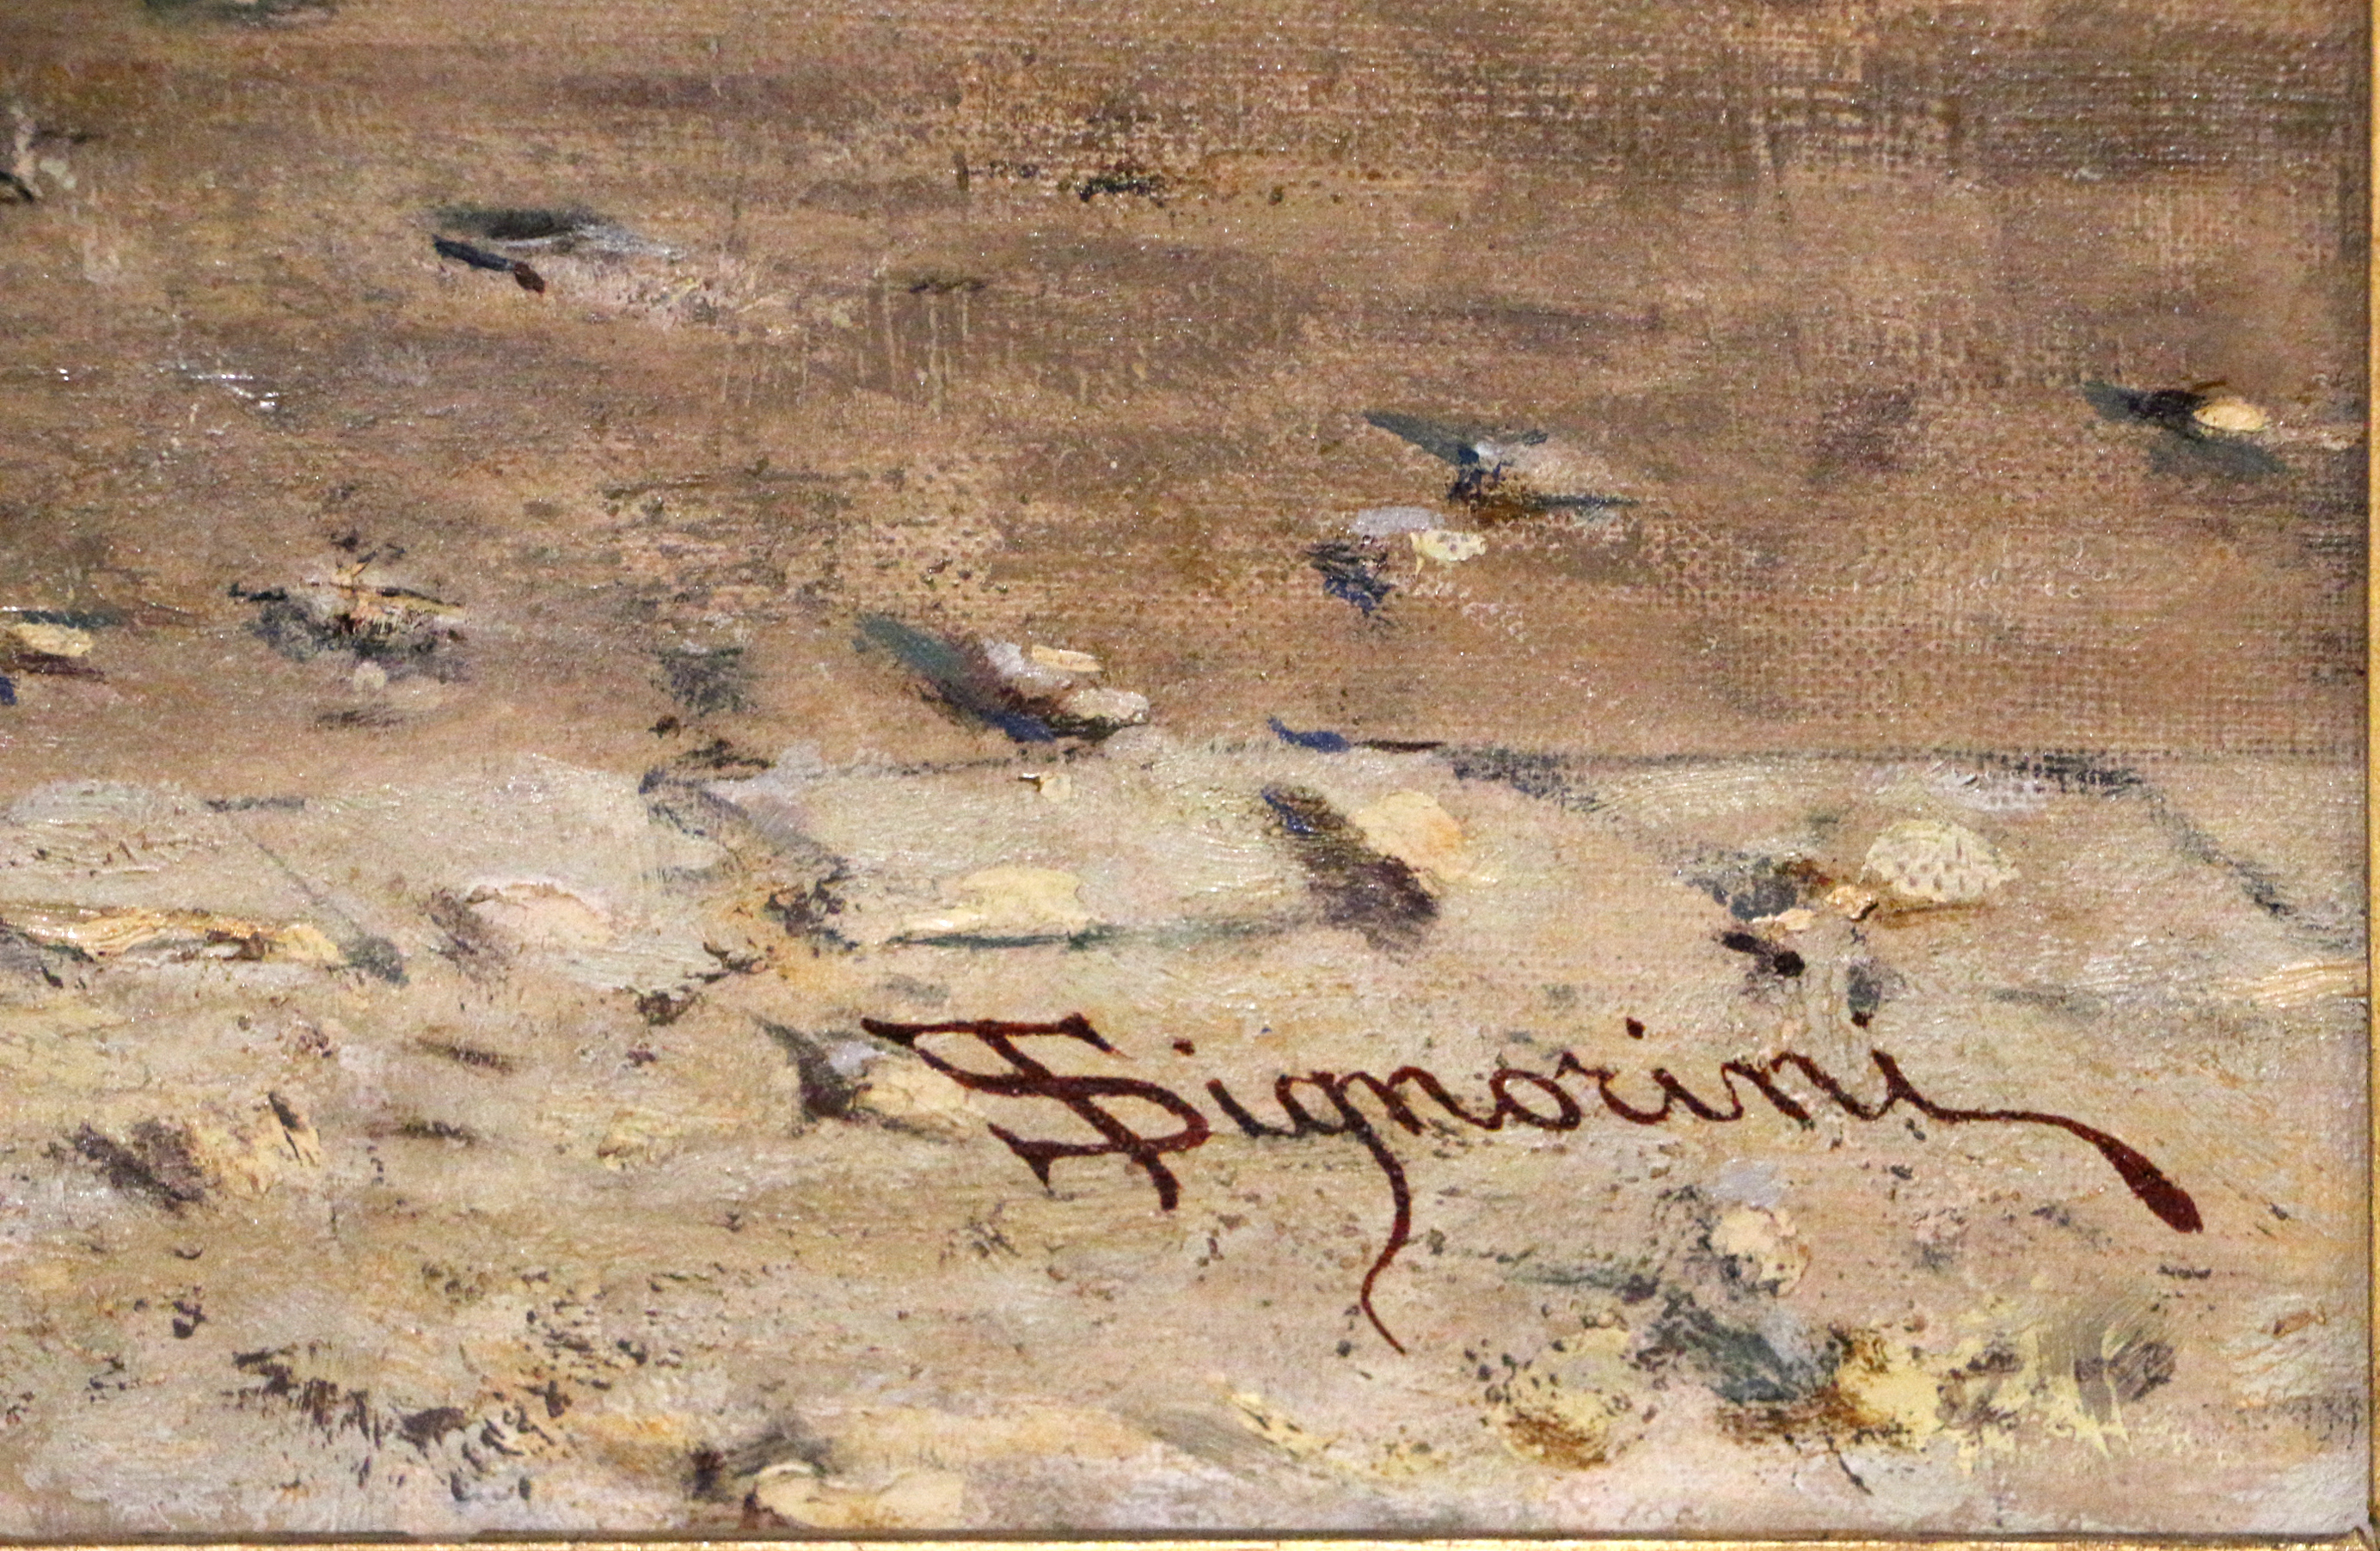
Signature of: telemaco signorini